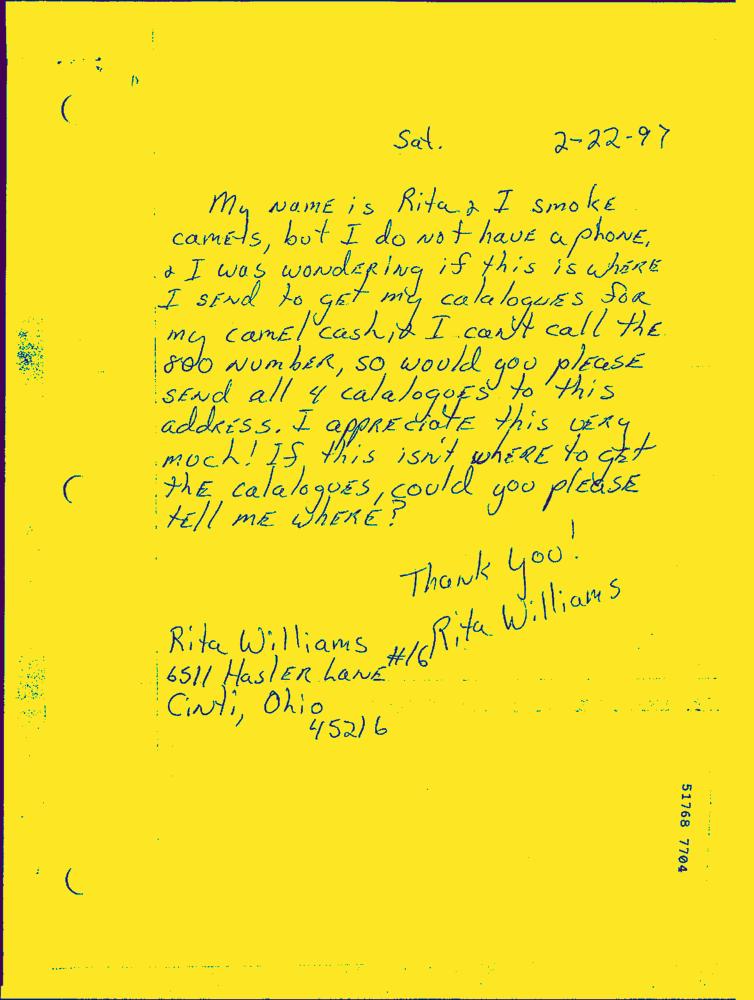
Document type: Hand-Written